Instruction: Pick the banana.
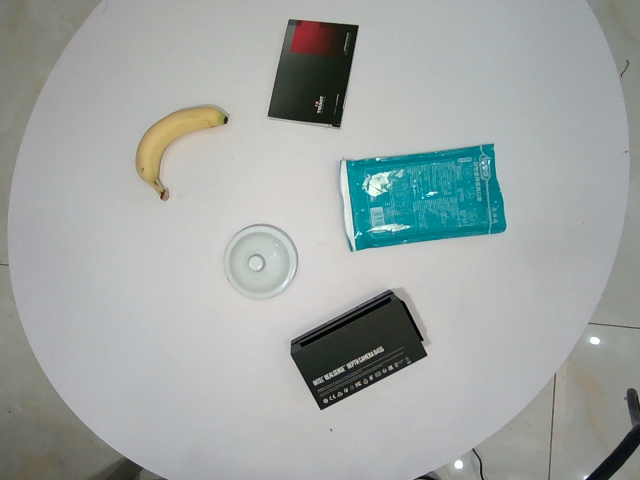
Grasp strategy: vertical